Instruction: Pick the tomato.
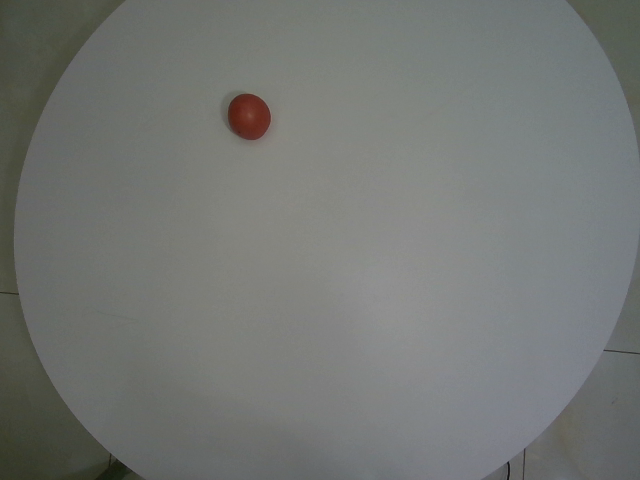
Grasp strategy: vertical